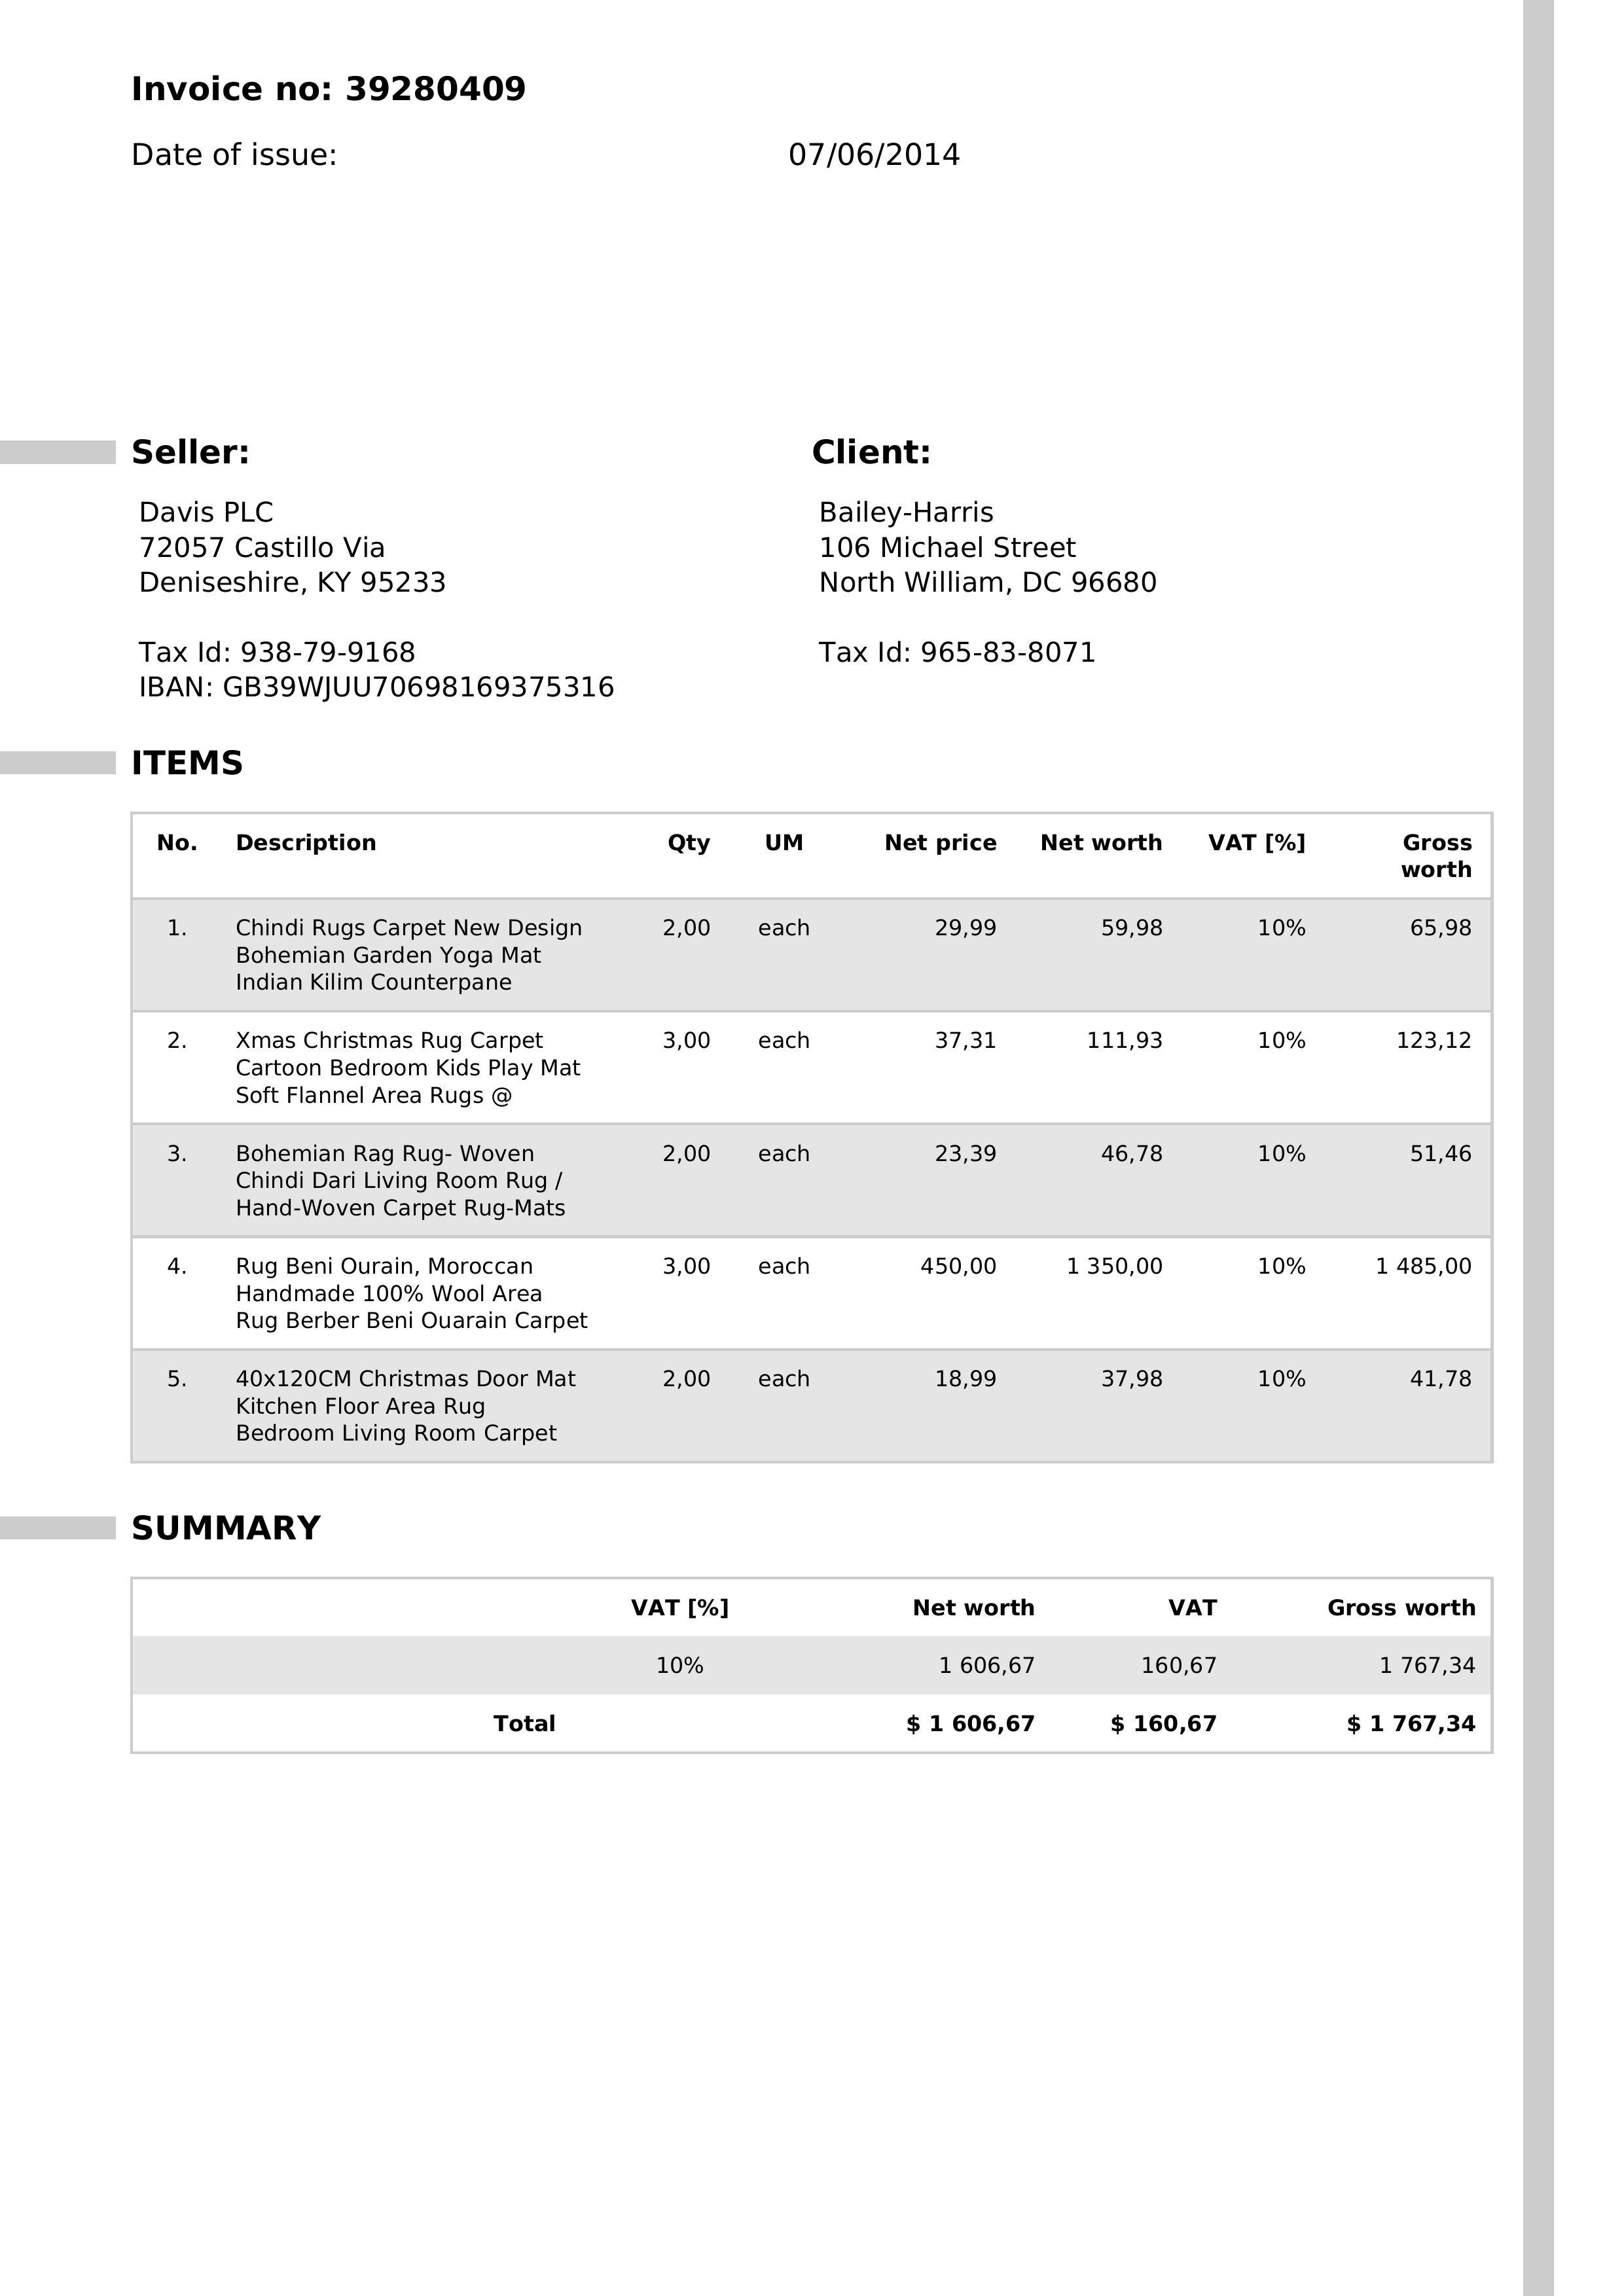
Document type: Invoice